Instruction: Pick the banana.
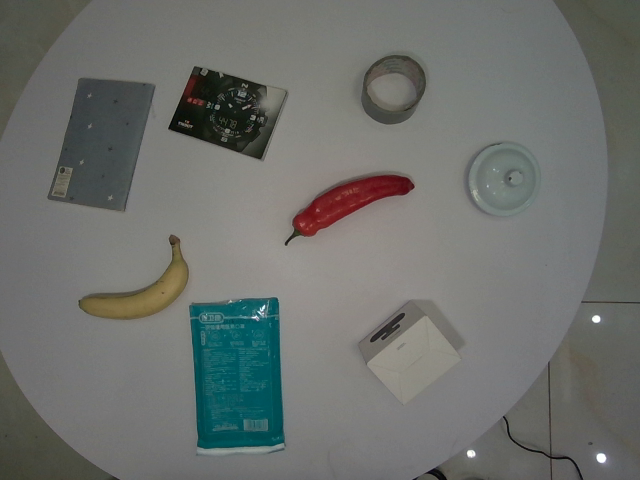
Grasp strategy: vertical